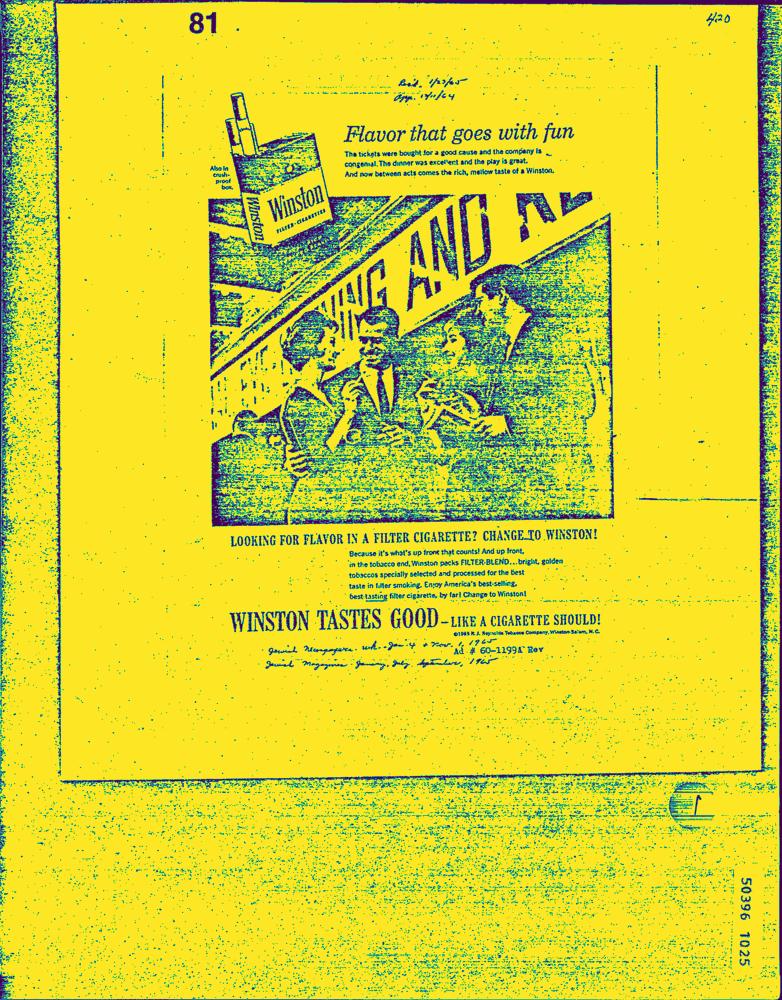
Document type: AD